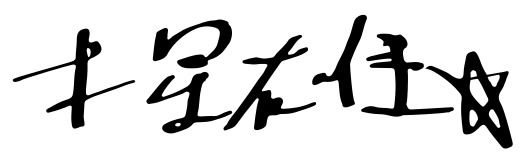
Signature of: mokusei zaijū